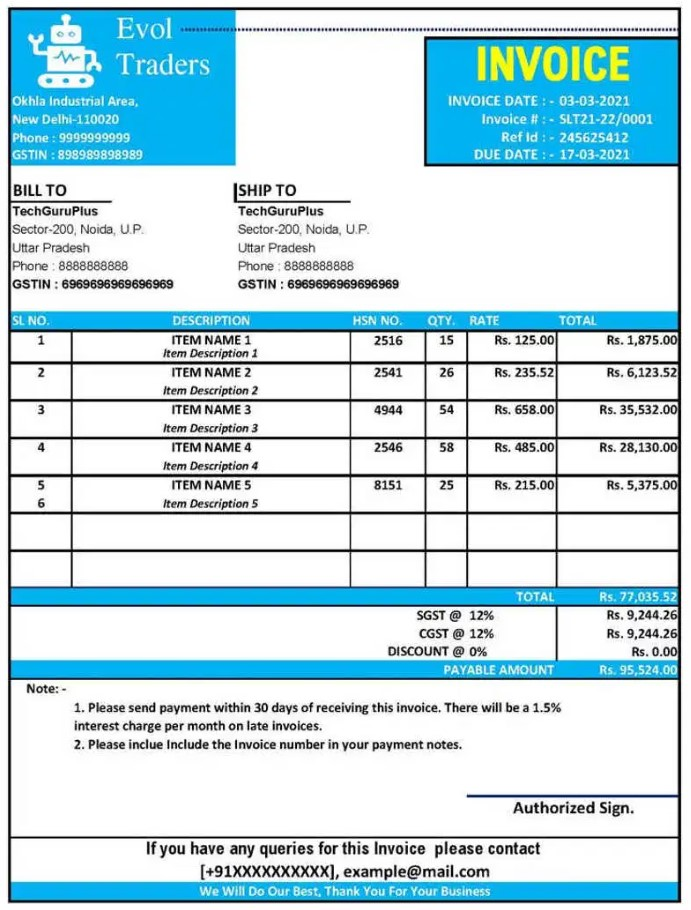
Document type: Invoice